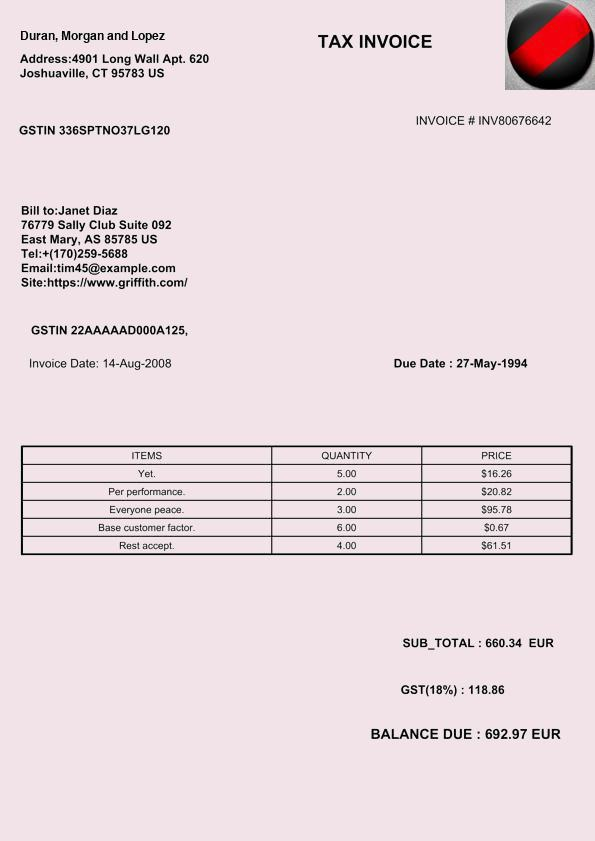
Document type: Invoice